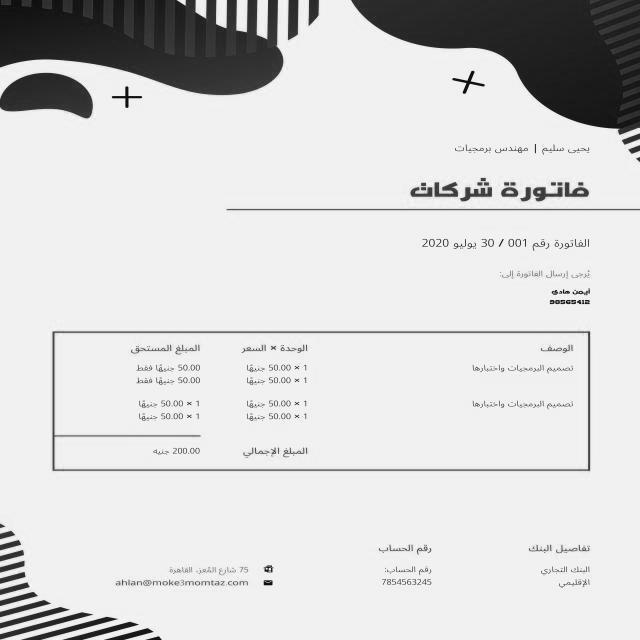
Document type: Invoice